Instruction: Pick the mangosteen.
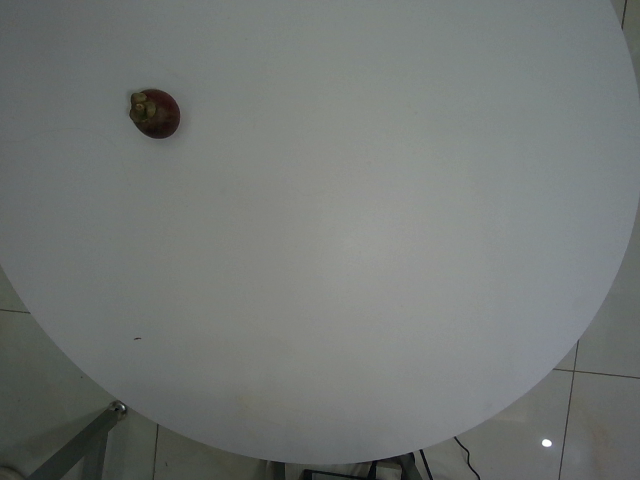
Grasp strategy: vertical